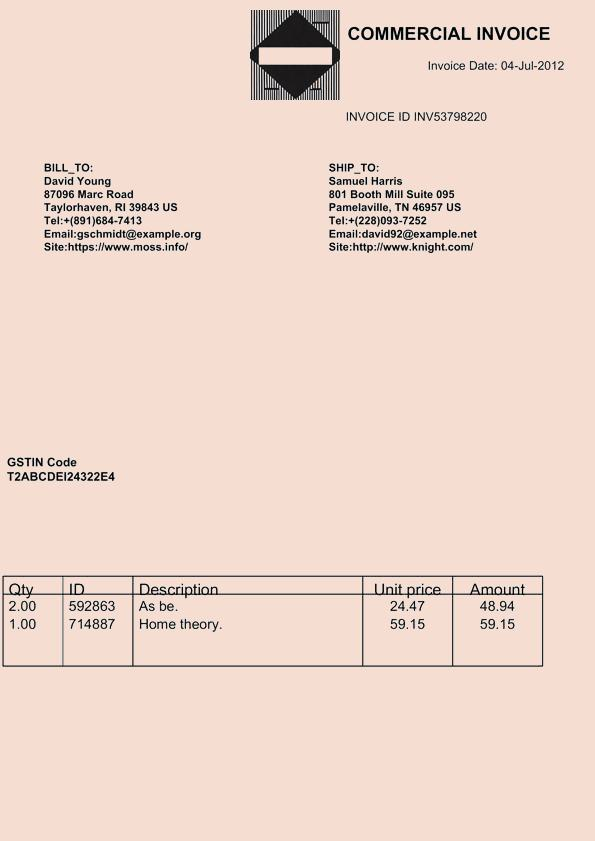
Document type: Invoice